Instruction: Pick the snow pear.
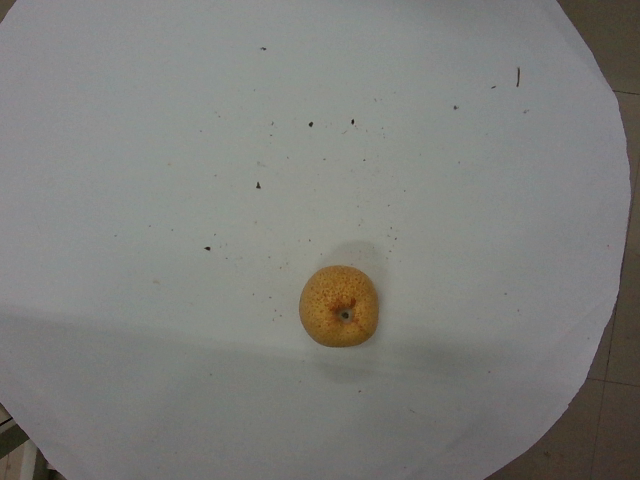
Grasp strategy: vertical